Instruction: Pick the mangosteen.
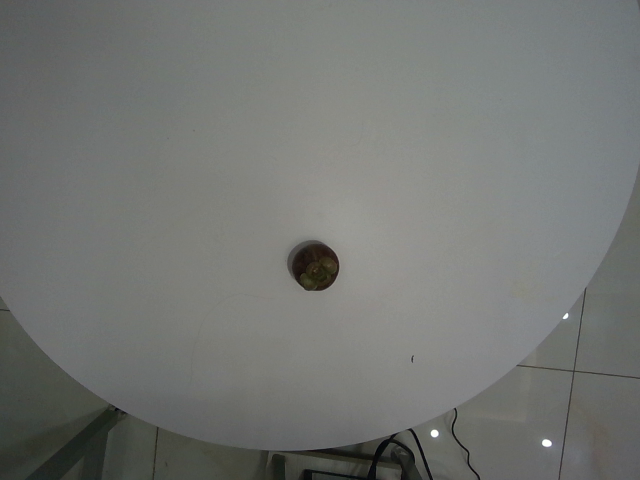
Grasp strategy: vertical